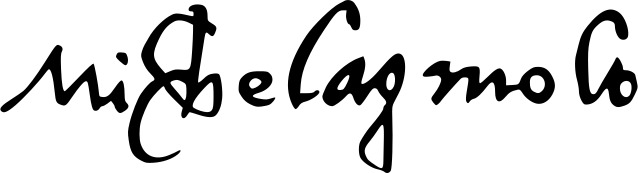
Signature of: michelangelo